Question: Explain the disease:
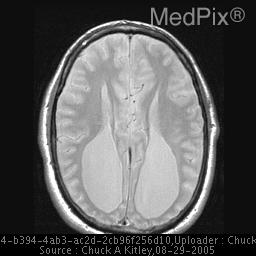
Answer: The disease is discussed as: Agenesis/dysgenesis of the corpus callosum can occur either as a primary congenital defect or secondary to an insult during embryological development early in life such as an infection, hemorrhage, or other malforming defect of the brain. The condition can be manifested shortly after birth, or it can remain asymptomatic for the life of the individual and be found subsequently on postmortem exam.  Due to this large variation in presentation, this defect presents itself along a wide spectrum, making it difficult to diagnose unless imaging of the brain is preformed.

	Occurrence of corpus callosal defects is said to occur in roughly 0.7-5.3% of the US population, with a suggested similar worldwide occurrence .  The condition is noted to be hereditary in some cases, being passed down either as an X-linked recessive or autosomal dominant depending on the associated disease.  It has also been known to occur often with one of the many different trisomies, most often to include 8, 13, 18, and 21 .  Conditions which often coincide with this defect include Chiari II malformations, encephalocele, schizencephaly, lissencephaly, and many syndromes such as Aicardi’s, CRASH and fetal alcohol syndrome.

	The congenital form of callosal agenesis usually occurs due to a defect in embryological development during the 7-20th gestational week .  Normal development of the corpus callosum begins with formation from the commissural plate of the telencephalon .  The genu and the body are formed first, followed in time by the development of the rostrum and splenium. From this, white matter axons develop which form projections into the bilateral cerebral cortices. An embryological defect in any of the stages can cause either complete or partial agenesis of the callosum, if occurring later in development a defect in the posterior section is generally observed.  Finally, if the genu and body are dysgenic, one can assume that a secondary cause is manifesting such as infection or hemorrhage due to the embryologic sequence of formation previously mentioned.

	Presentation usually occurs secondary to an associated congenital defect, mental retardation, seizures, or as an incidental finding on an MRI.  Diagnosis is best performed by MRI, which demonstrates much finer detail of the lesion and any surrounding neuronal disturbances.  Findings often noted in addition to an agenic/dysgenic corpus callosum include a high riding third ventricle, enlarged occipital horns of the lateral ventricles (colpocephaly), longitudinal straightening of the lateral ventricles, and parallel white matter bands along the midline where the corpus would normally develop termed “Probst bundles.” In addition, the absence of the cingulate gyrus results in the sulci of the inner aspect of the cerebrum to be found to radiate outwards from the third ventricle instead of their normal appearance surrounding the corpus. Imaging is usually performed by midline sagittal MRI in order to fully demonstrate the extent of callosal dysgenesis, coronal views to best visualize Probst bundles if present, and axial views which  demonstrate colpocephaly.  T1, T2, FLAIR, and proton density enhanced scans can all be used in conjunction with each other to best visualize the anatomy of the lesion and its surrounding parts.

Therapy for this condition depends completely upon the clinical presentation of the disease, along with any associated syndromes. Due to the wide range of presenting factors, some individuals may go their entire life unaware of their lesion, while others may present at birth.  Due to this fact and the varying degree of callosal absence, treatment must be directed at the specific clinical symptoms and not towards the lesion itself.